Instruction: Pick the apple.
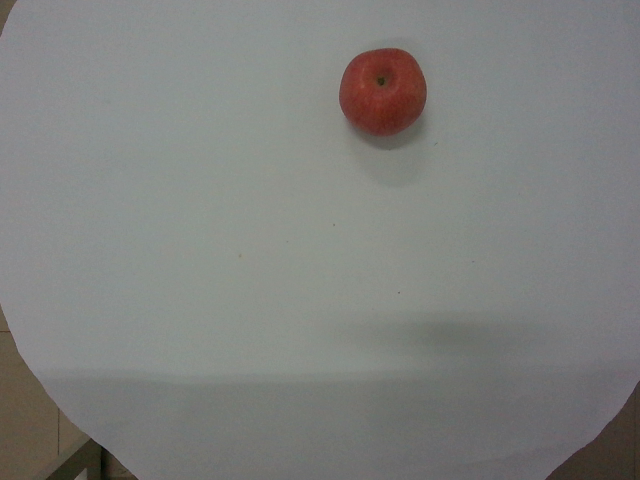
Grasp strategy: vertical